Question: What is the property identification or parcel number listed?
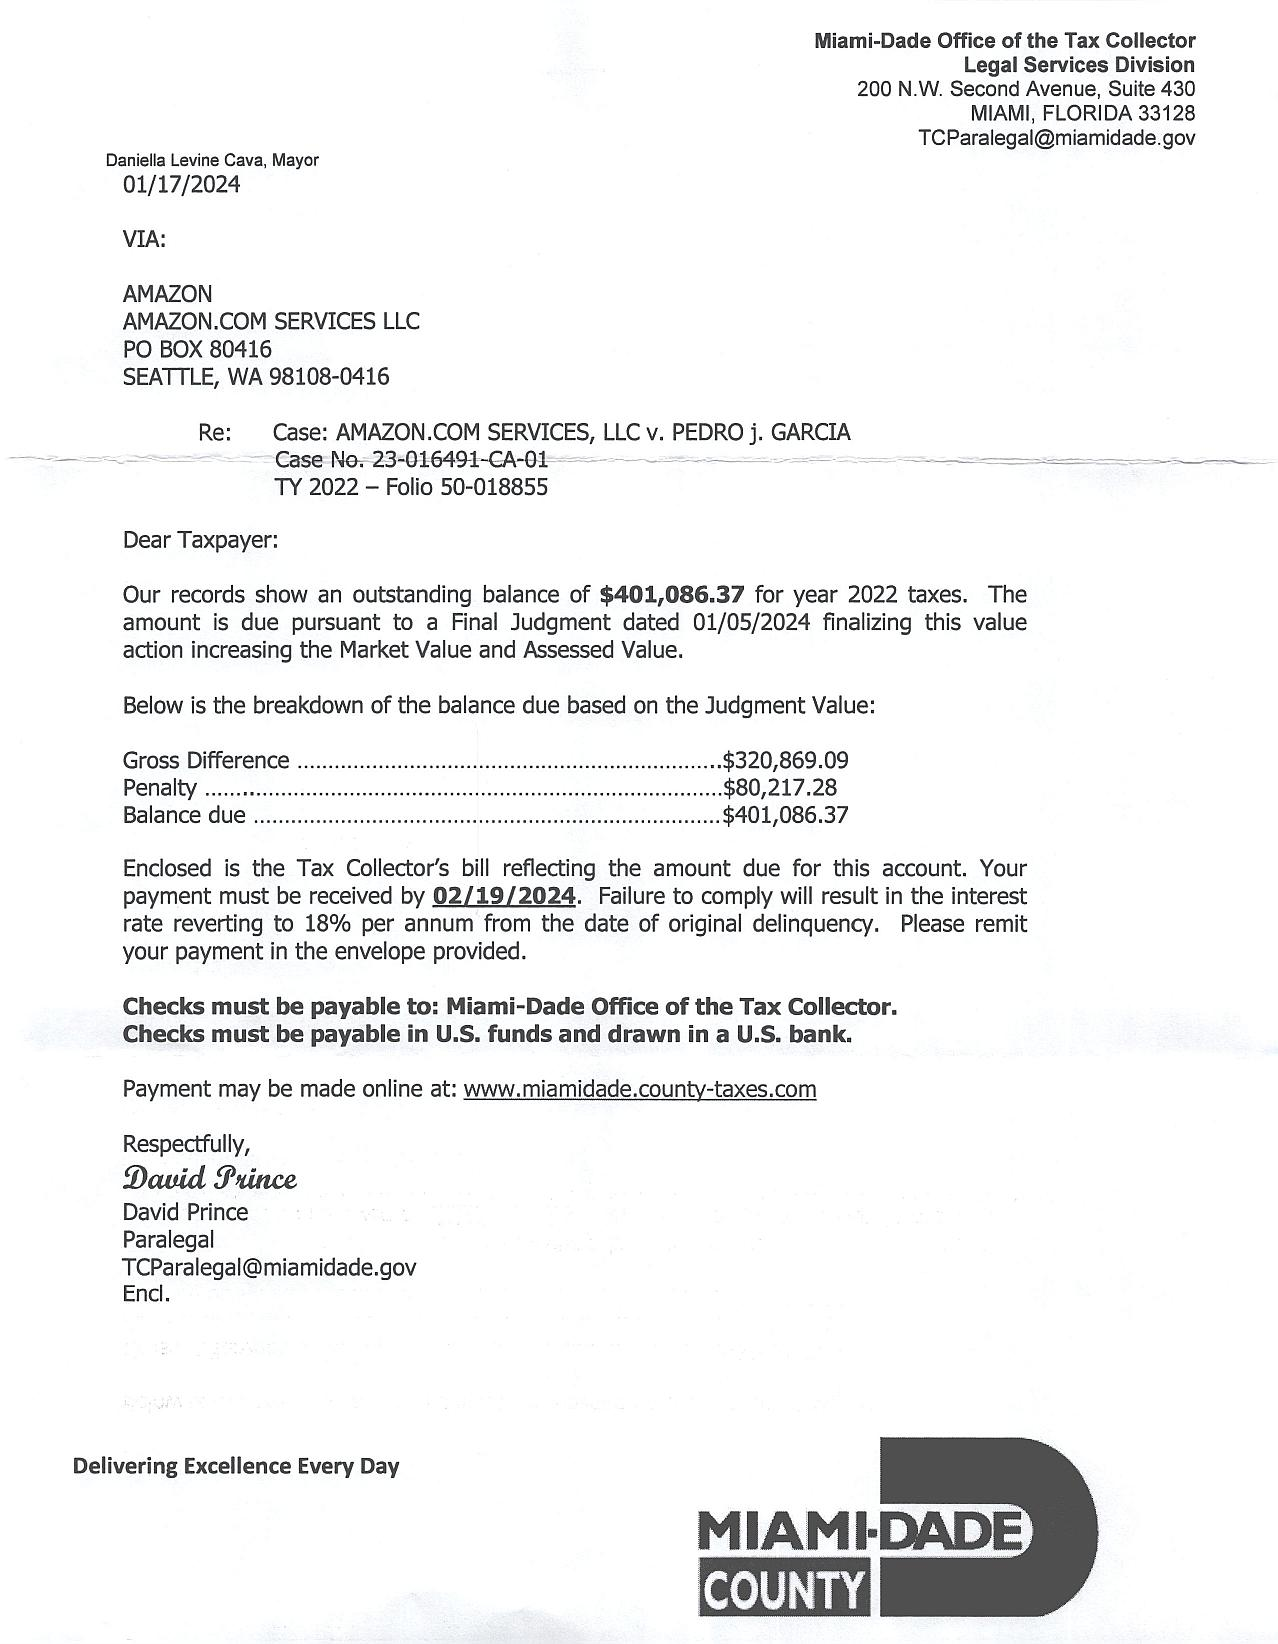
Answer: "23-016491-CA-01"